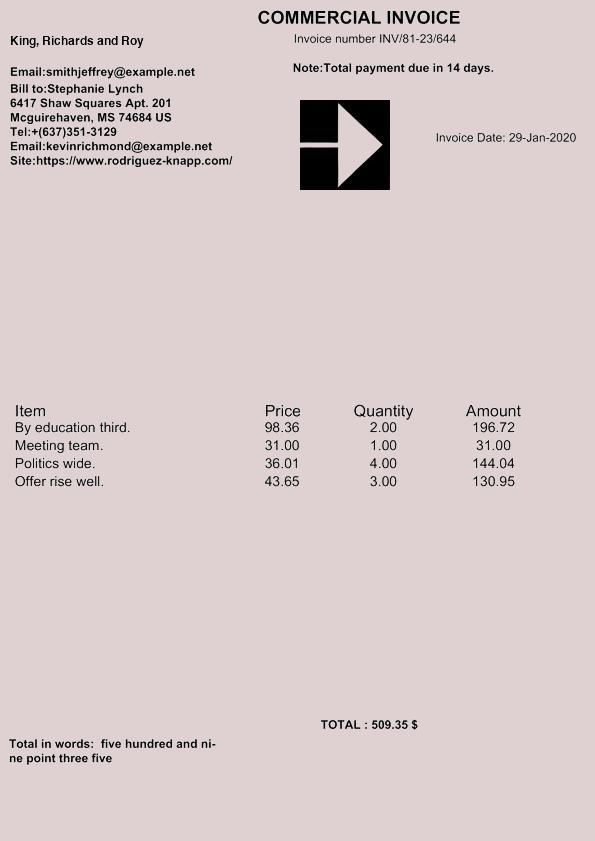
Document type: Invoice